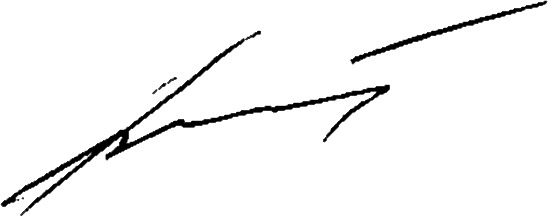
Signature of: volodymyr chub